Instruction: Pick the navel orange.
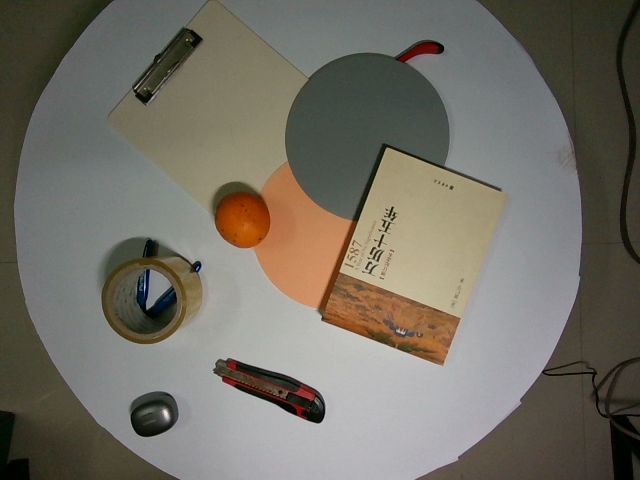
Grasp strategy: vertical